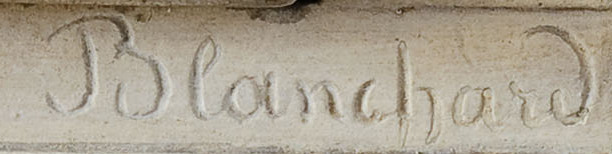
Signature of: jules blanchard